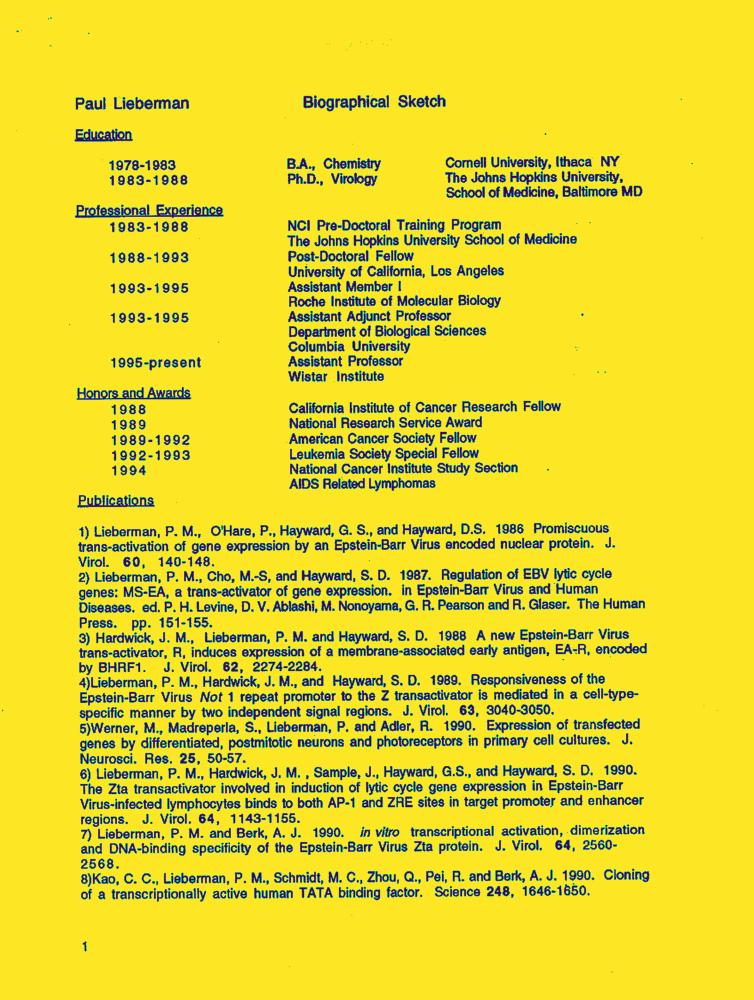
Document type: Resume-Doc